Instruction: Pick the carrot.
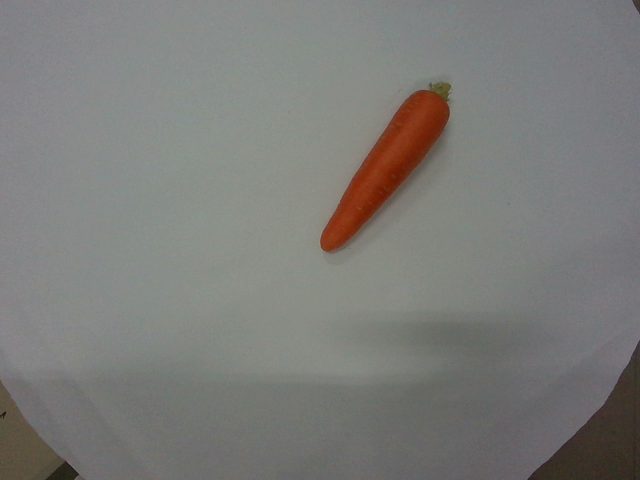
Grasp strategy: vertical